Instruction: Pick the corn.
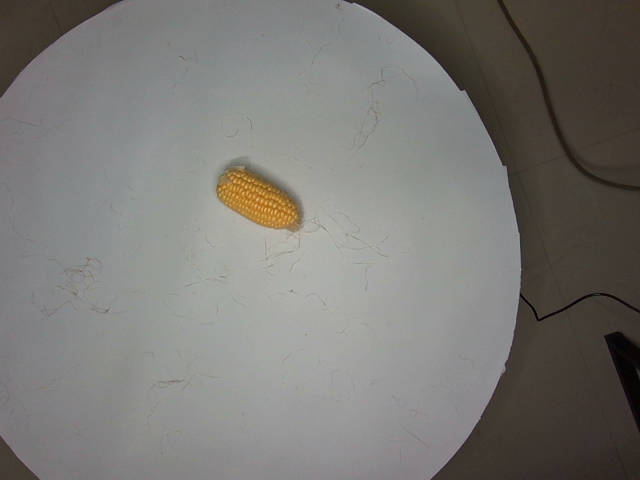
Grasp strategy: vertical